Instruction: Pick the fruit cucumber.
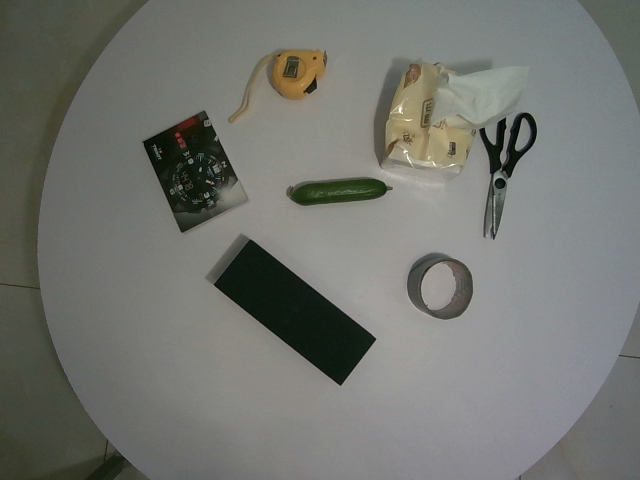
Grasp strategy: vertical